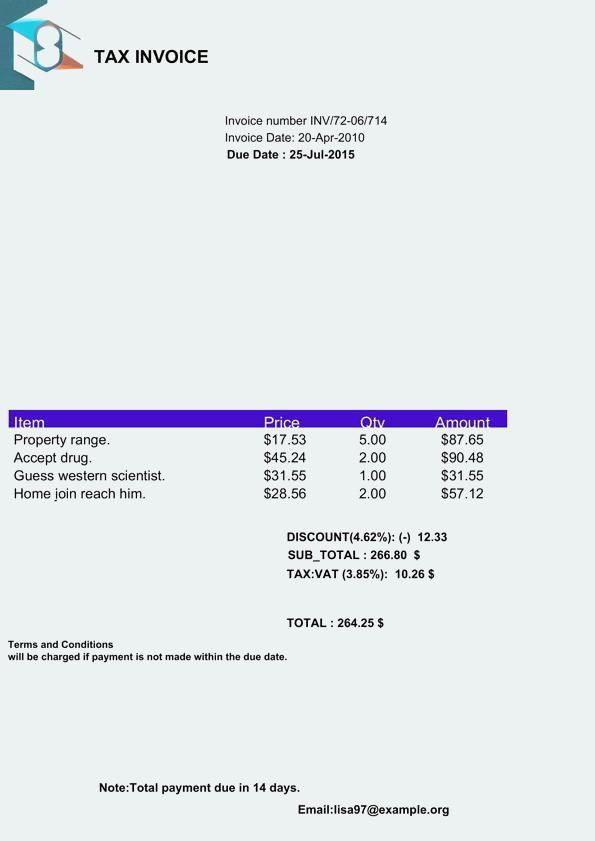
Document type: Invoice